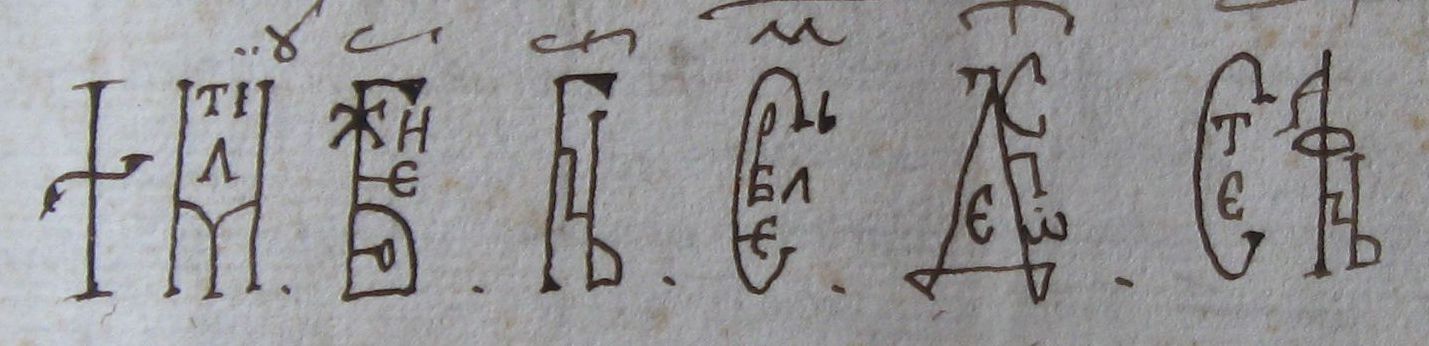
Signature of: stefan lazarević